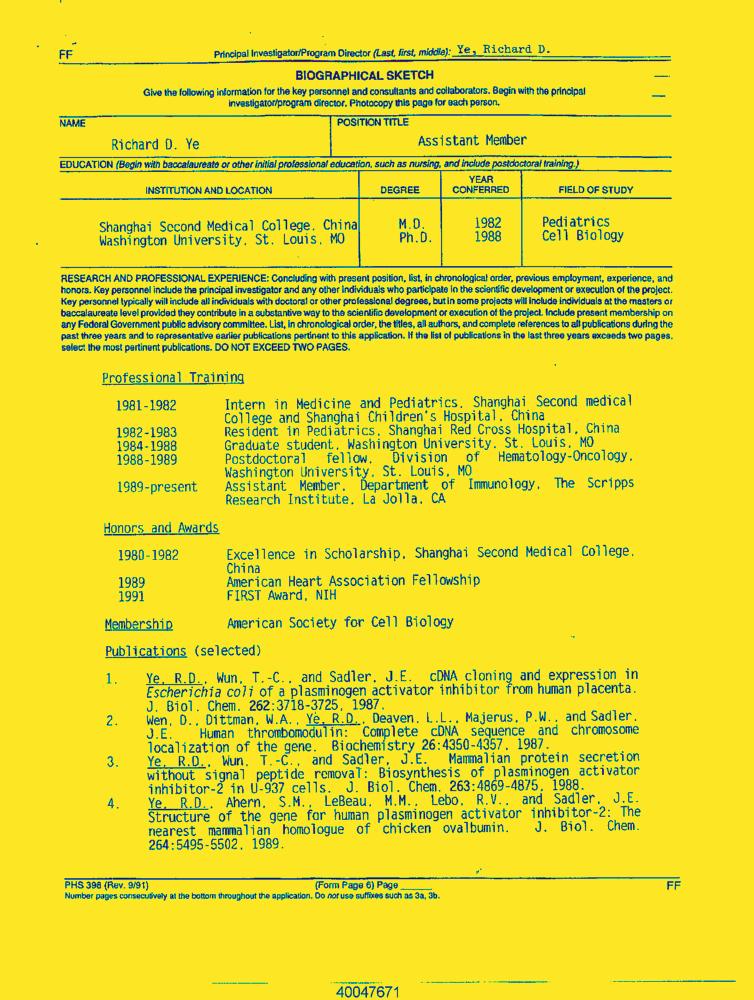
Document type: Resume-Doc